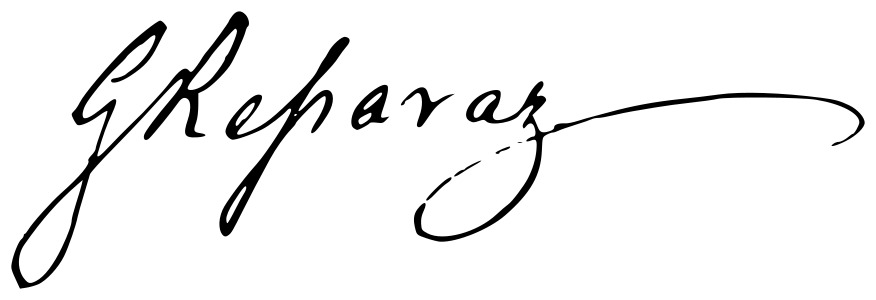
Signature of: gonzalo de reparaz rodríguez